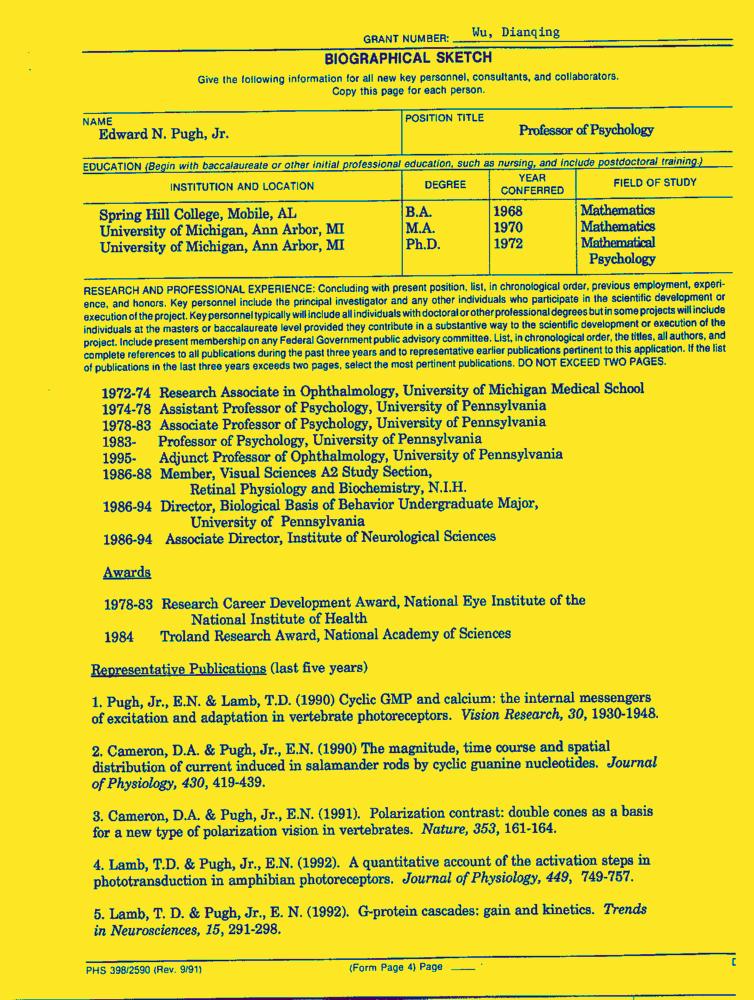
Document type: Resume-Doc